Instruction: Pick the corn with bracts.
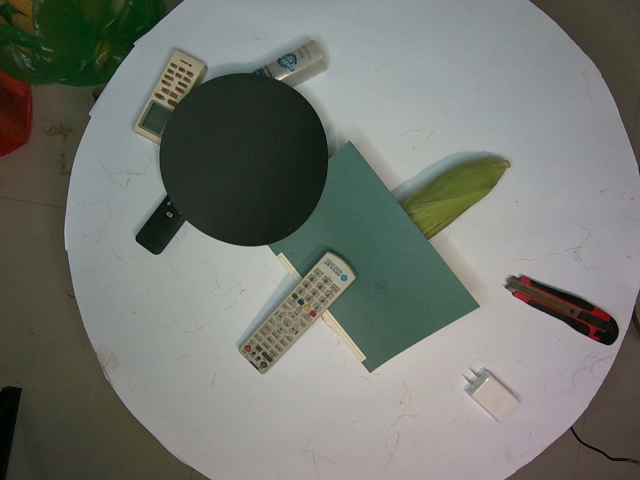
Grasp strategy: vertical